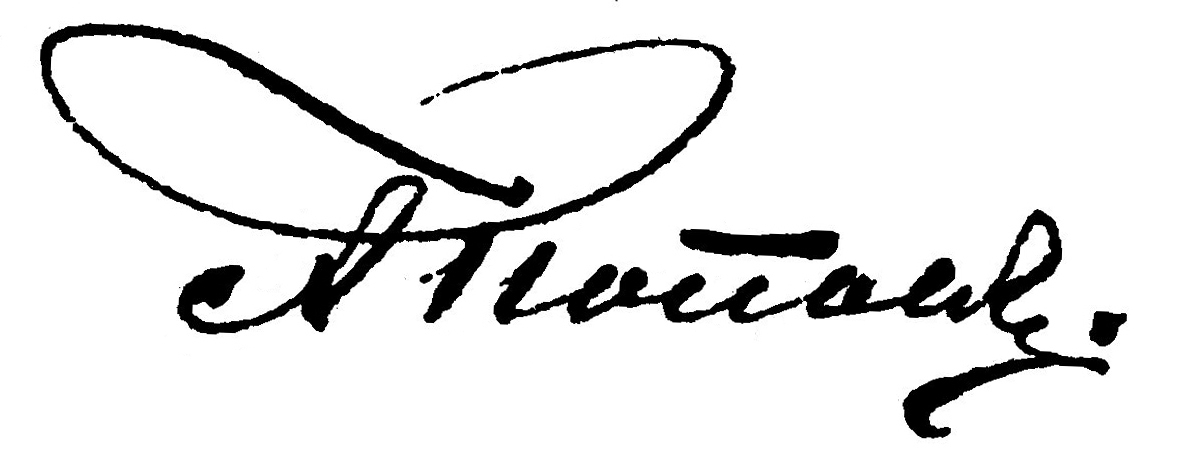
Signature of: aleksandr popov